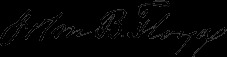
Signature of: john b floyd